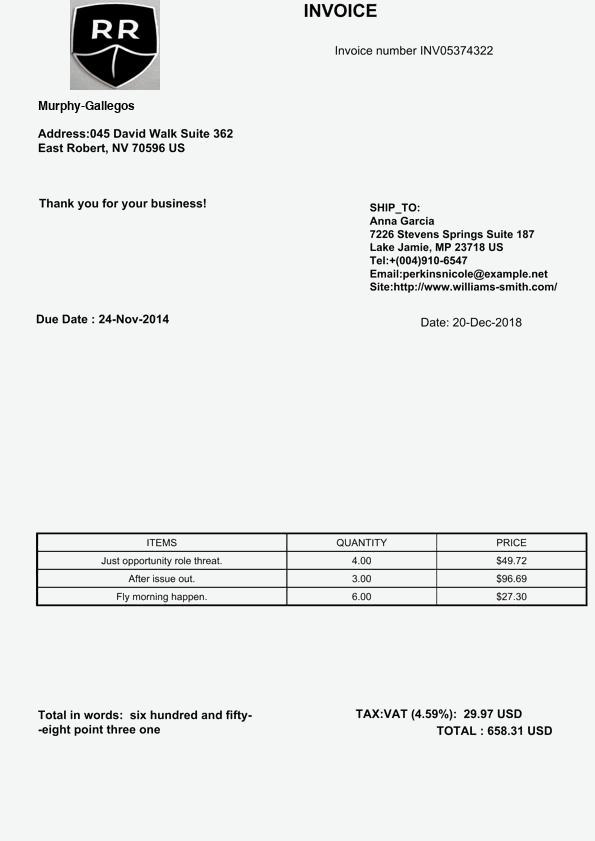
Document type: Invoice